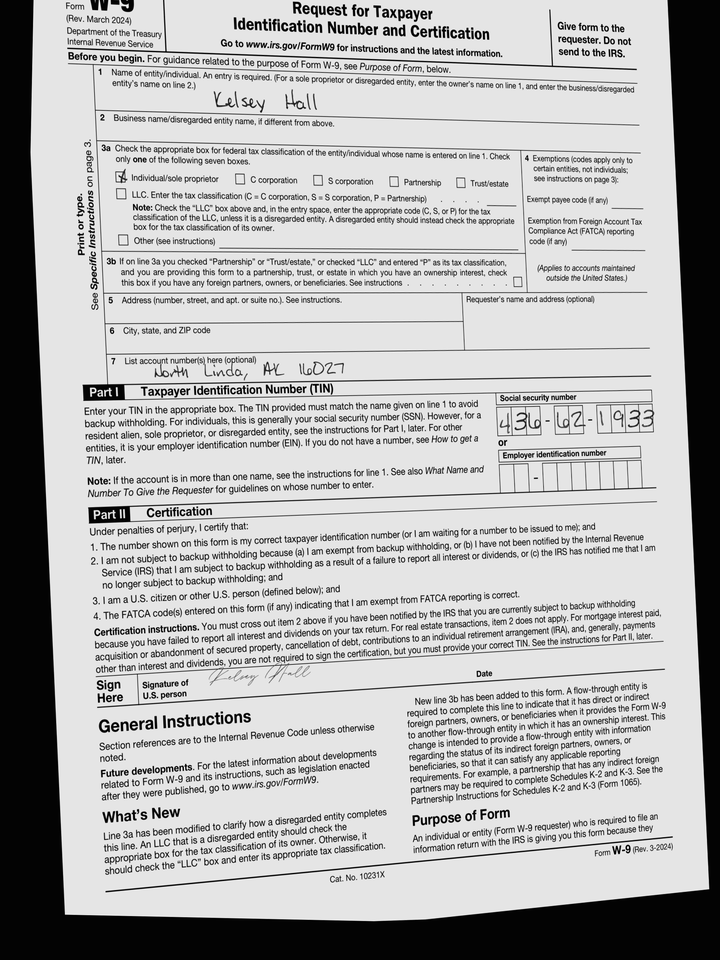
adr2: North Linda, AK 16027
cbx: yes
ssn: 436621933
enm: Kelsey Hall